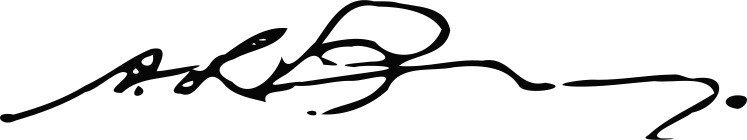
Signature of: avram leib zissu